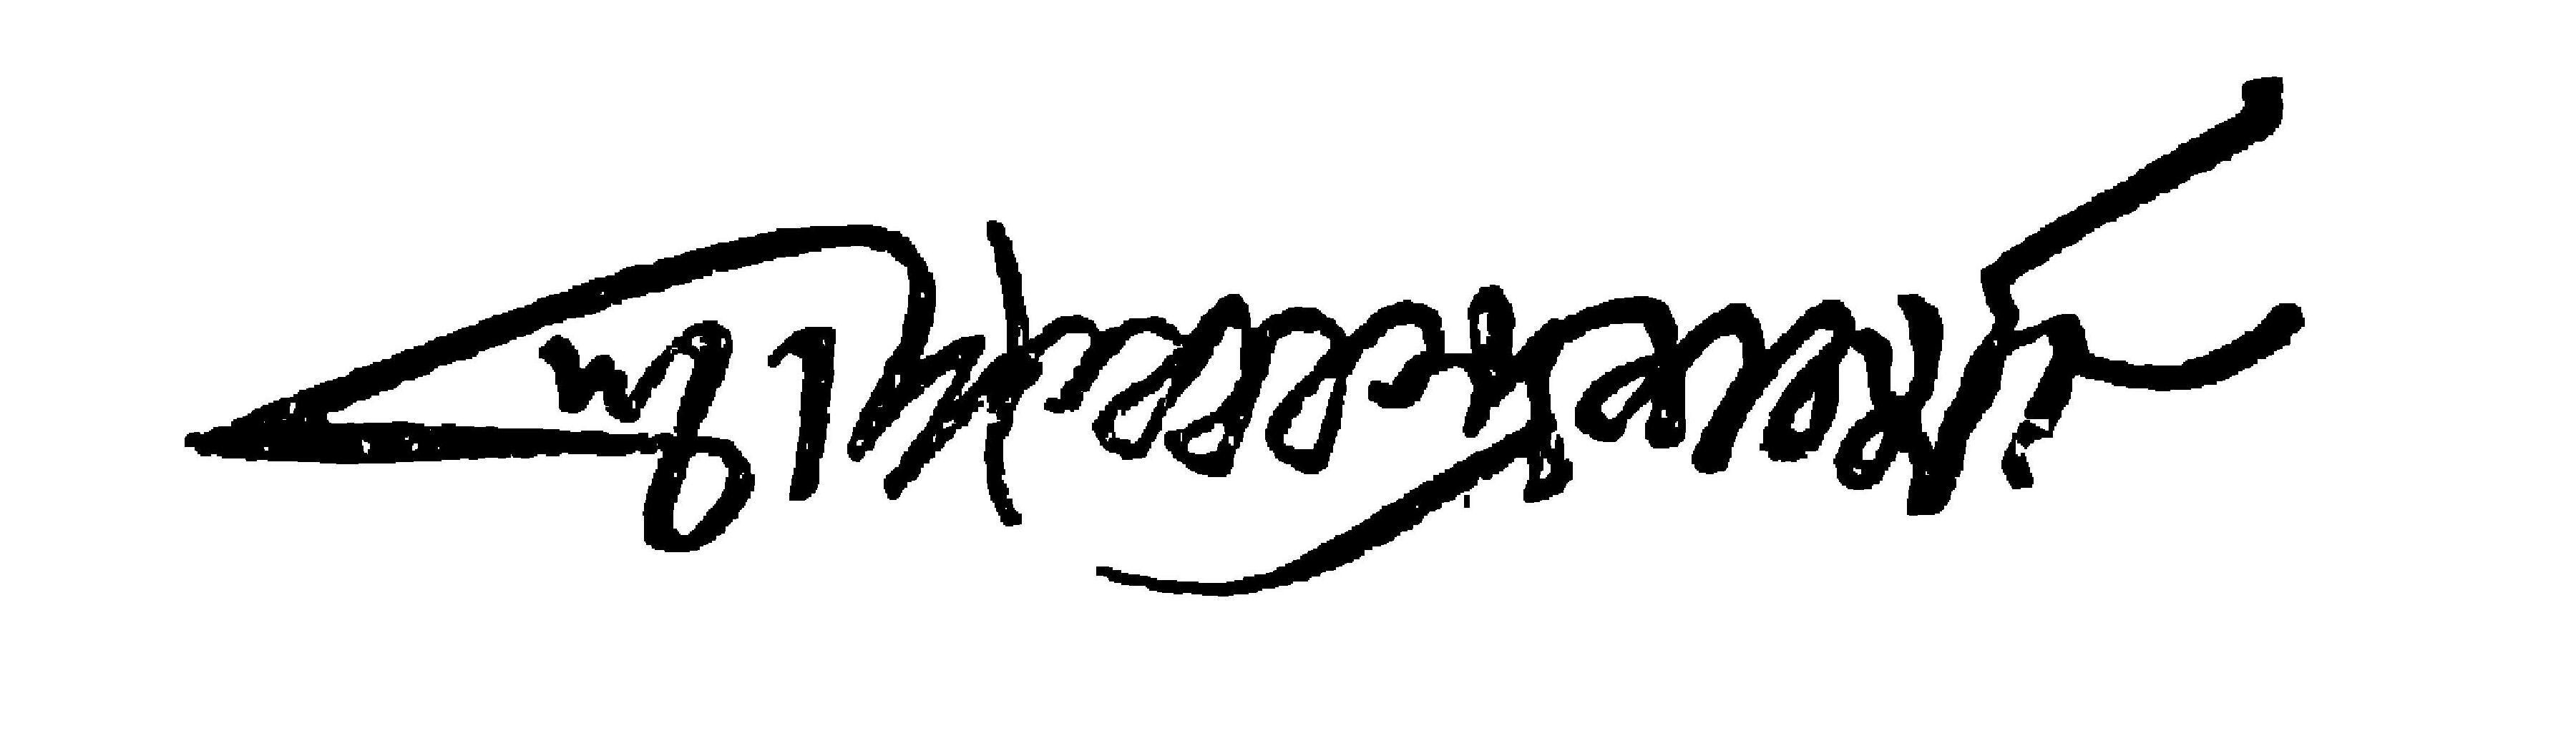
Signature of: ishwar chandra vidyasagar